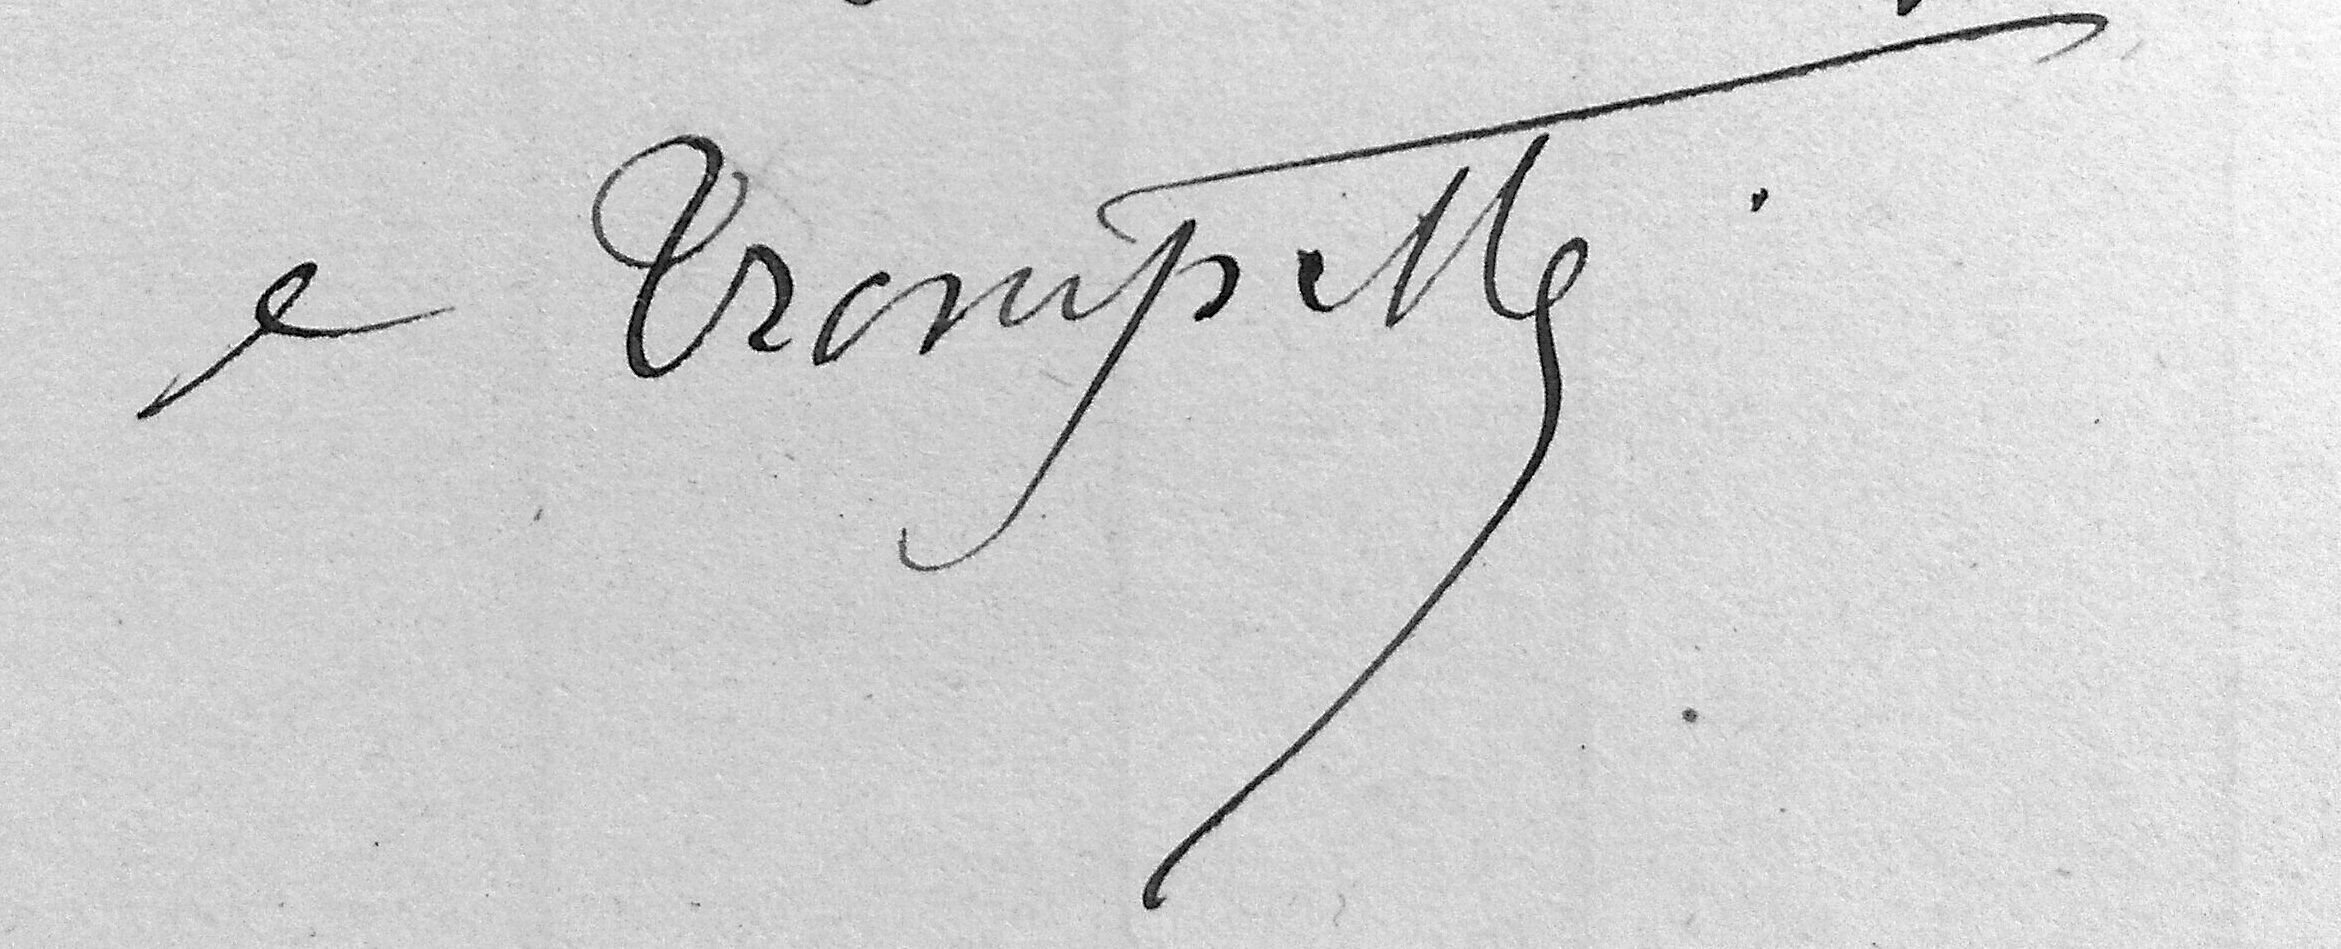
Signature of: joseph trompette